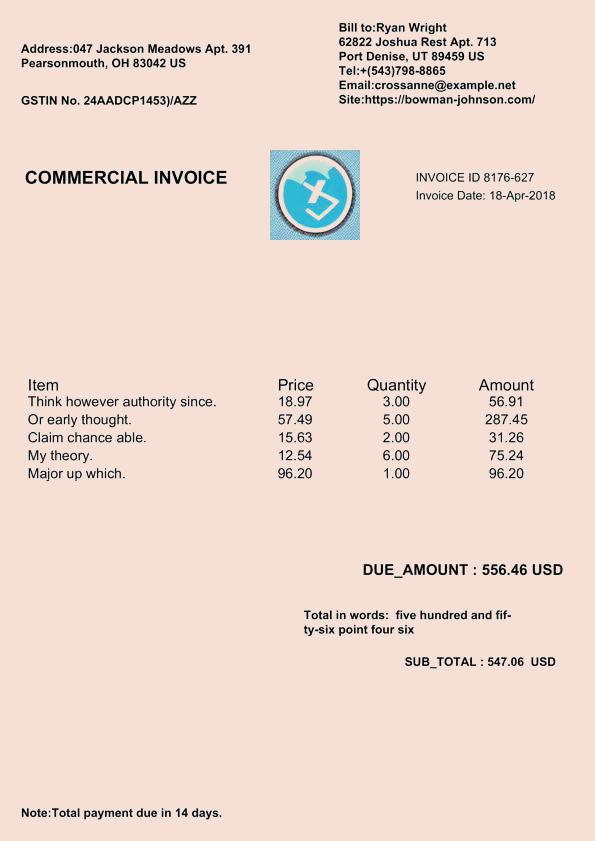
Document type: Invoice